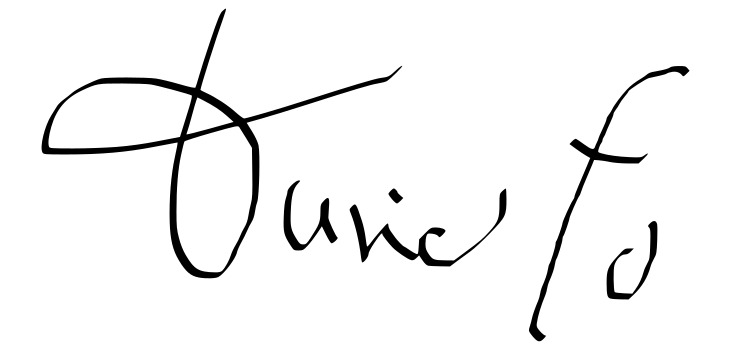
Signature of: dario fo